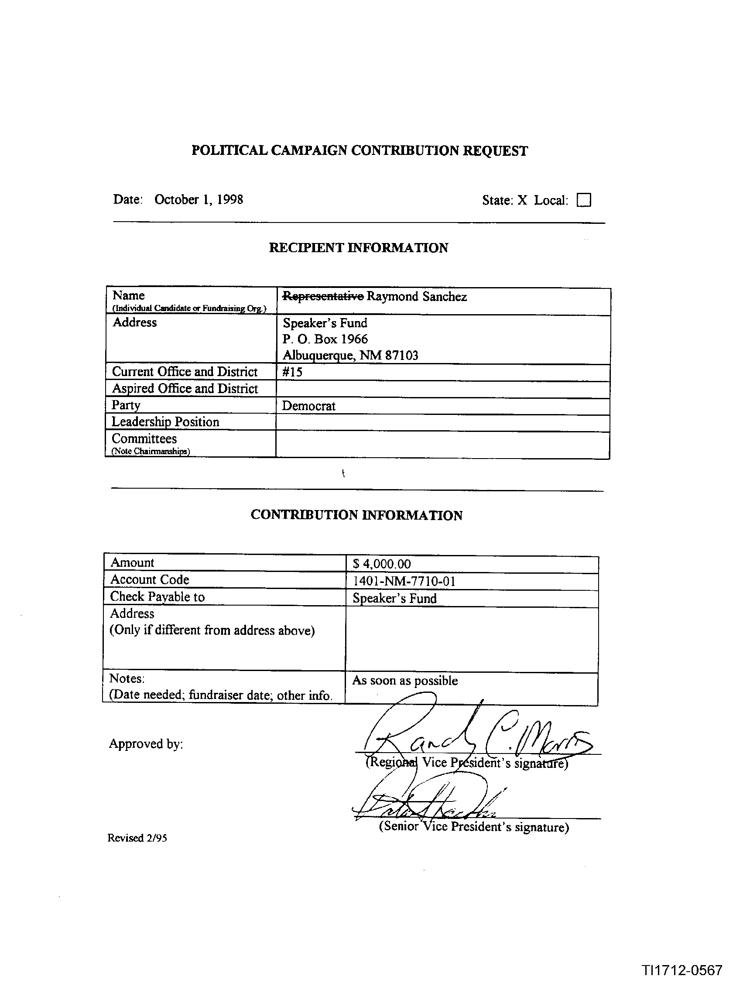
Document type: Invoice